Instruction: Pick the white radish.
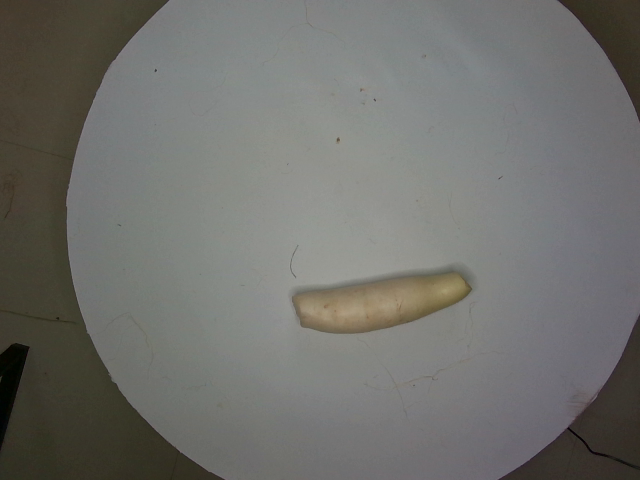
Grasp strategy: vertical